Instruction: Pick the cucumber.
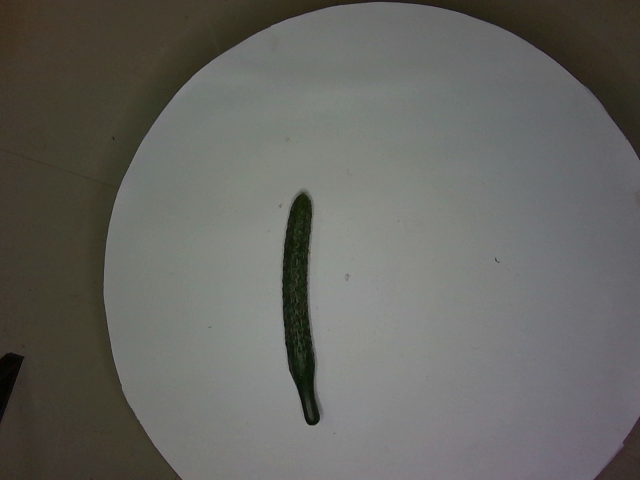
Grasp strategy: vertical